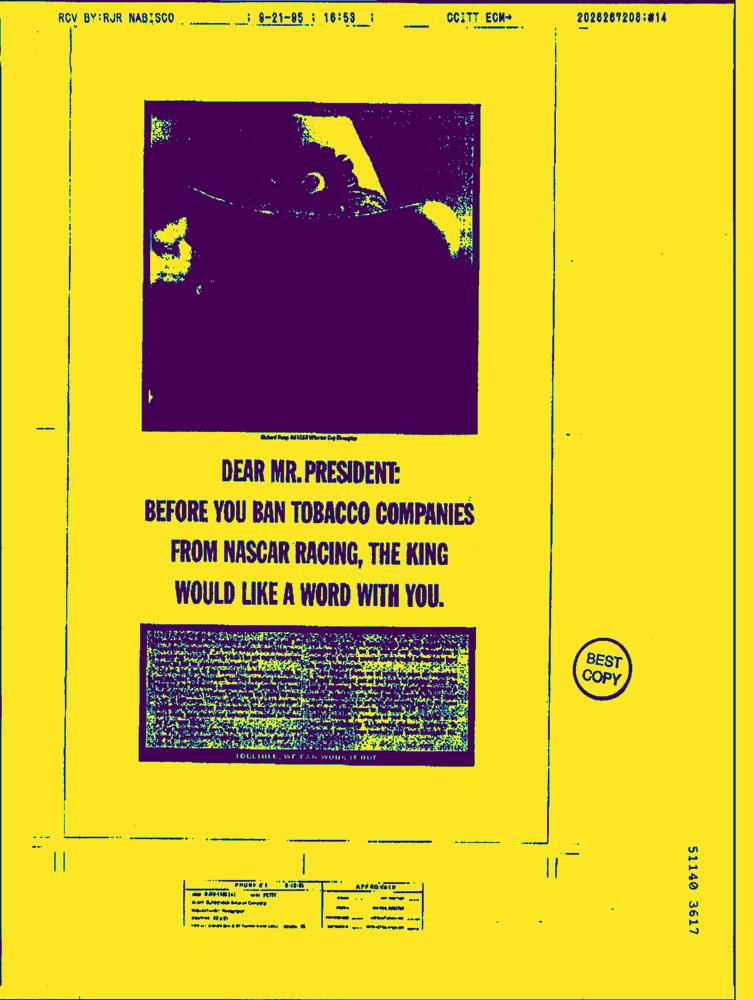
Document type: AD